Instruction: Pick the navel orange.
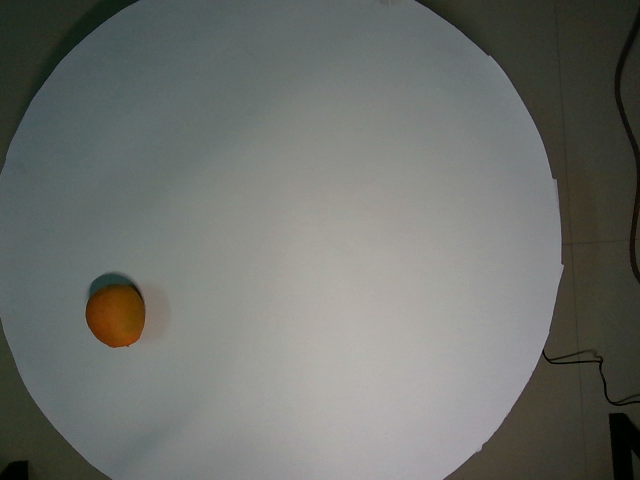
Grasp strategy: vertical